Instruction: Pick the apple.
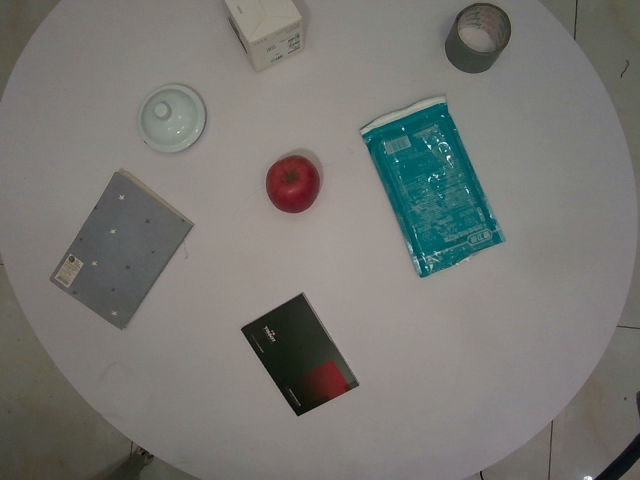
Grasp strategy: vertical